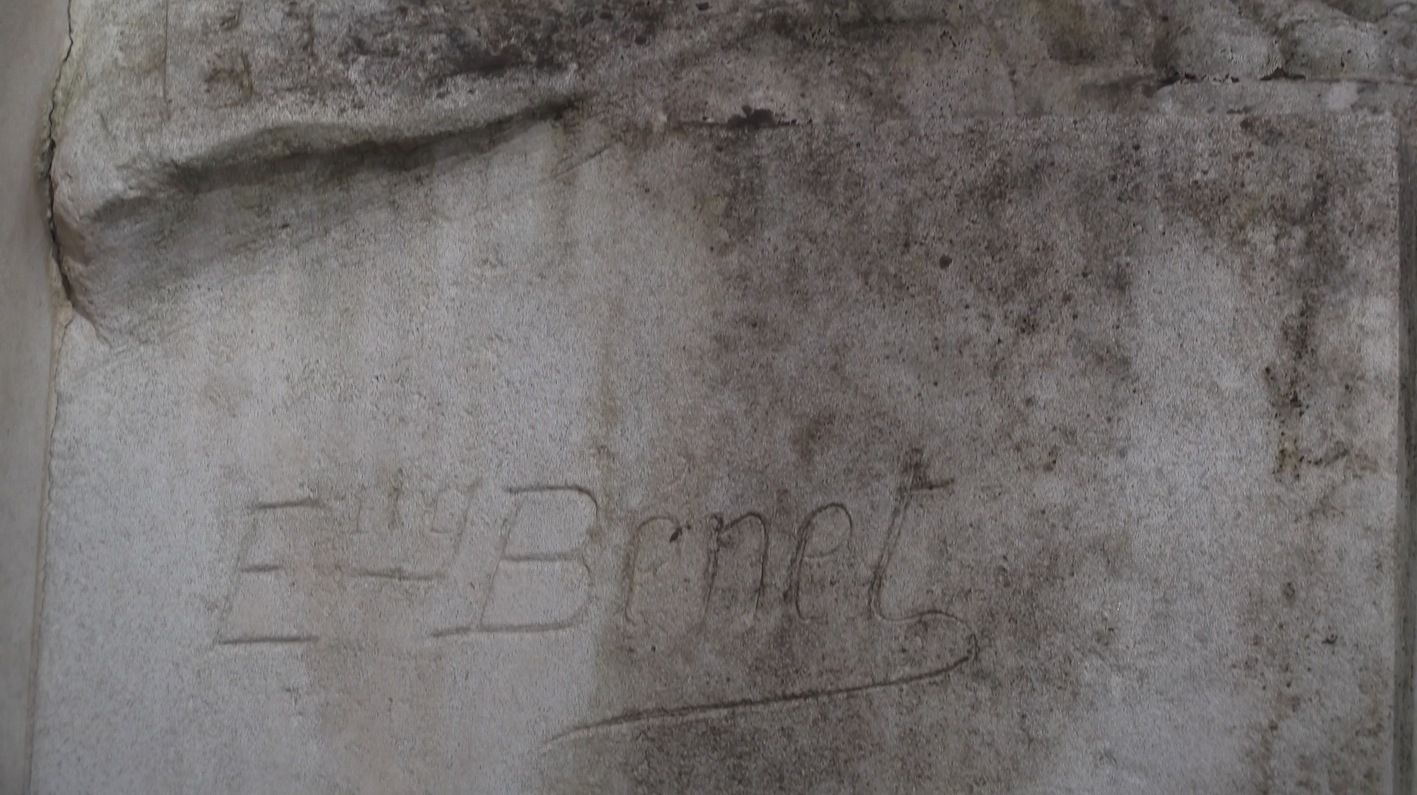
Signature of: eugène bénet